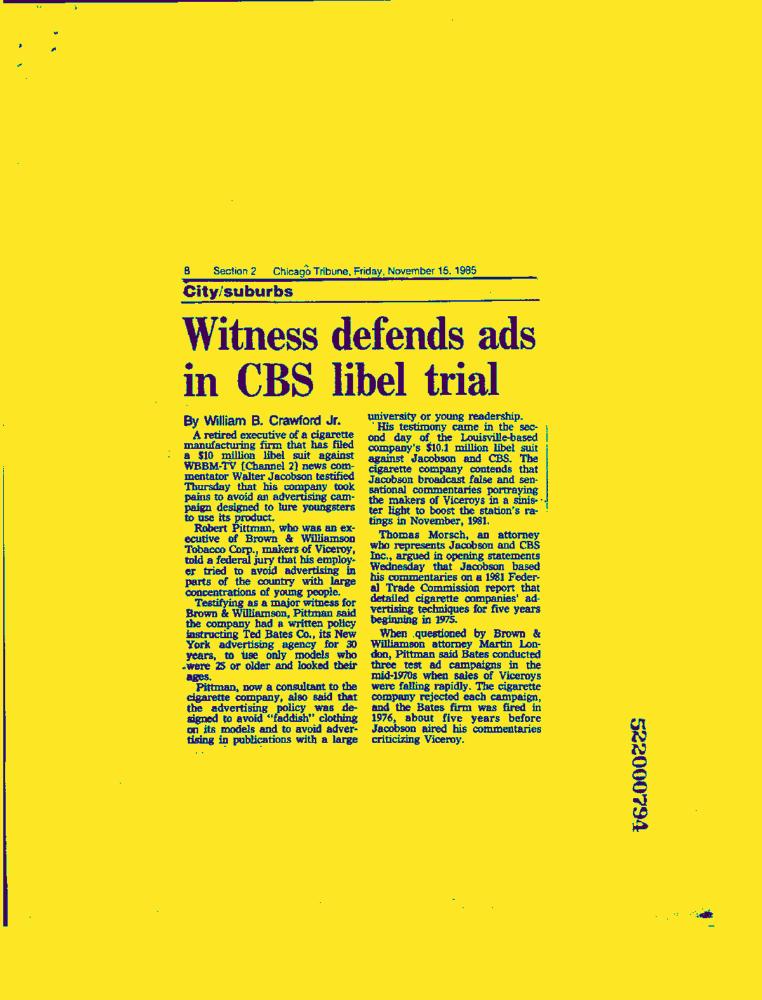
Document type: News-Article